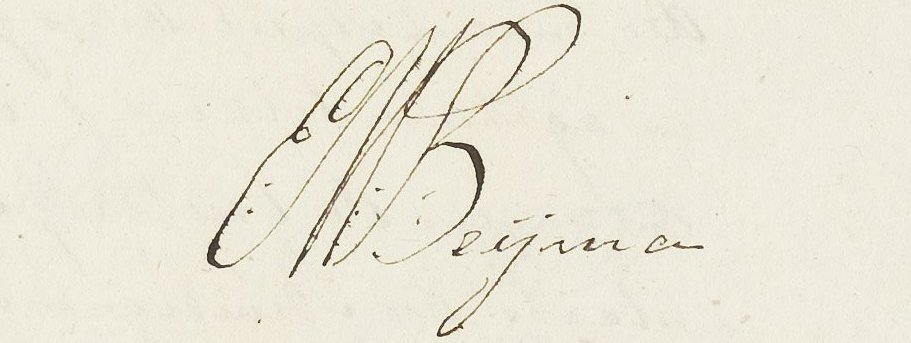
Signature of: eduard marius van beyma